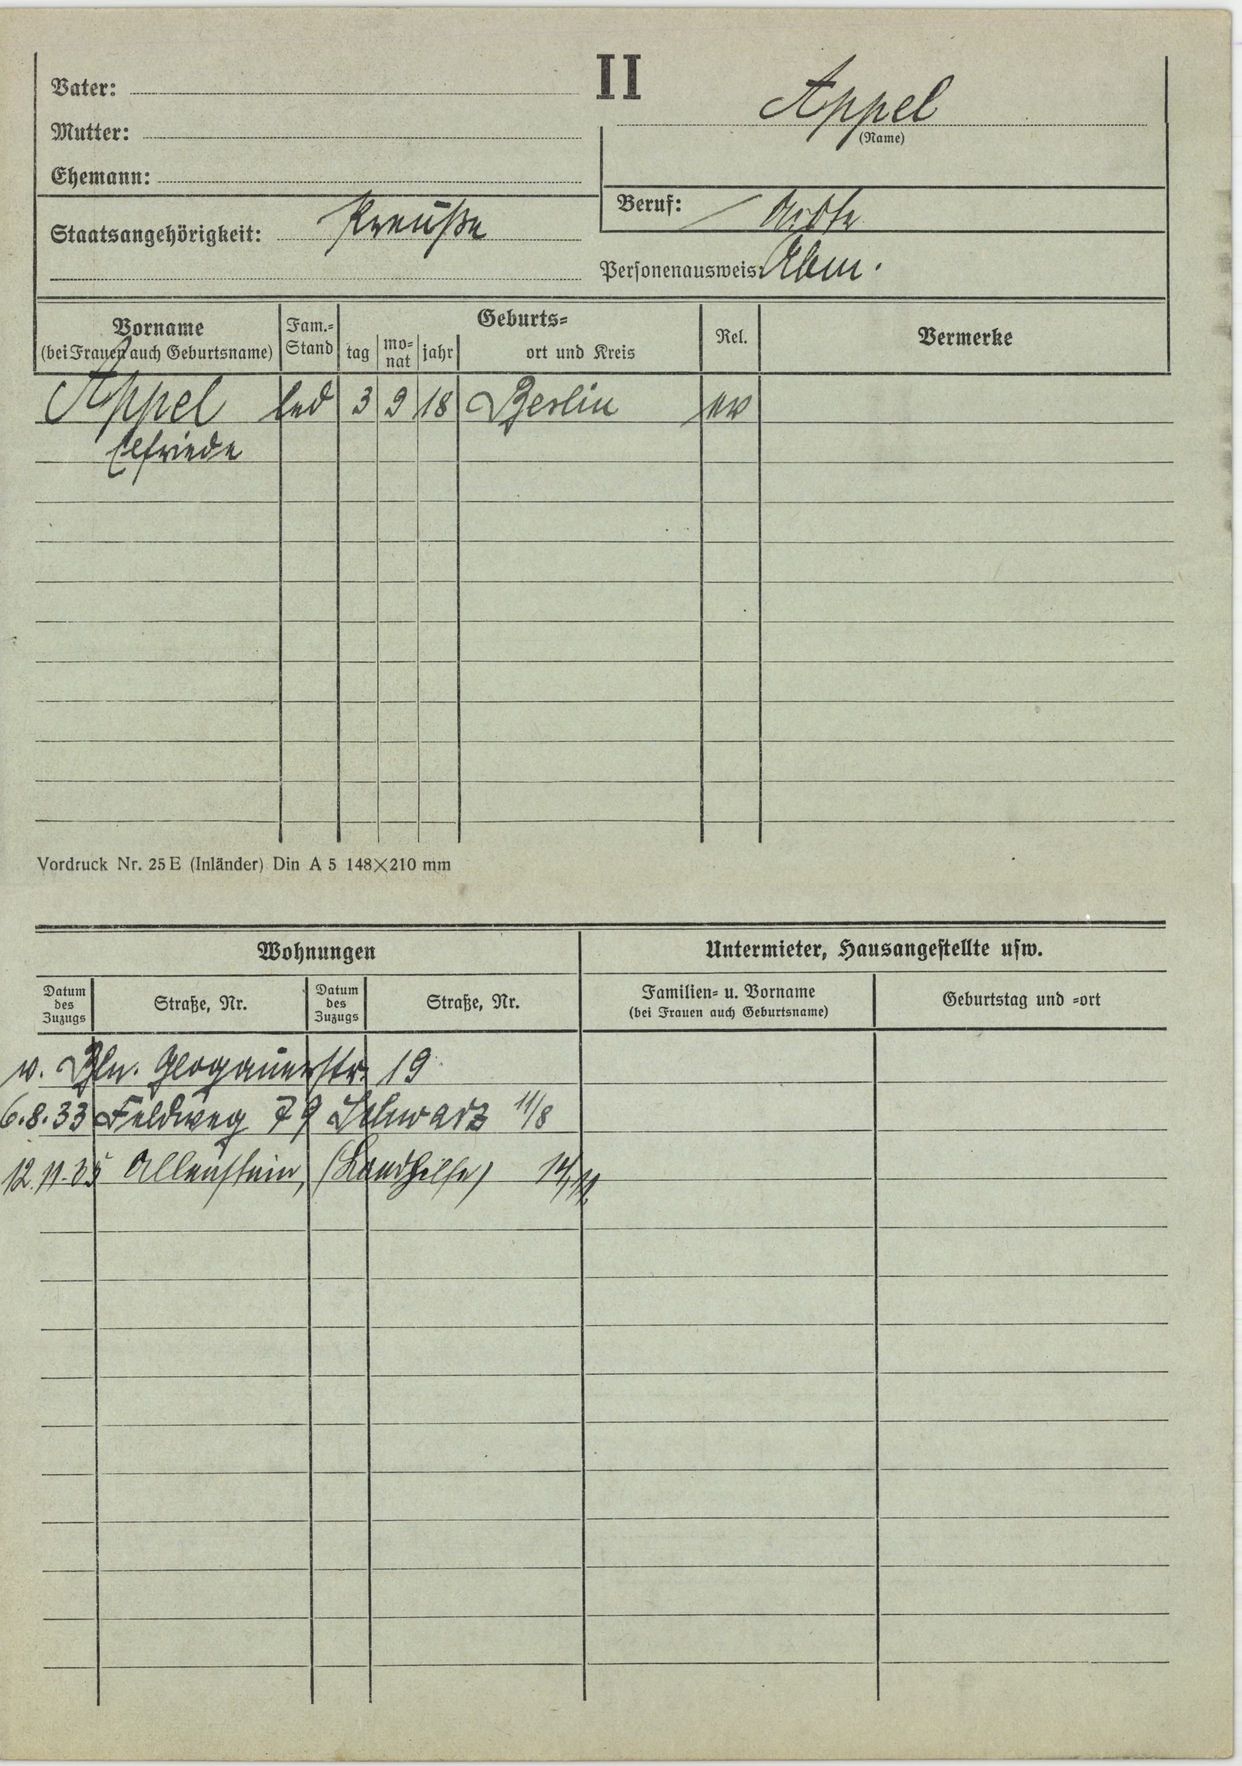
Appel